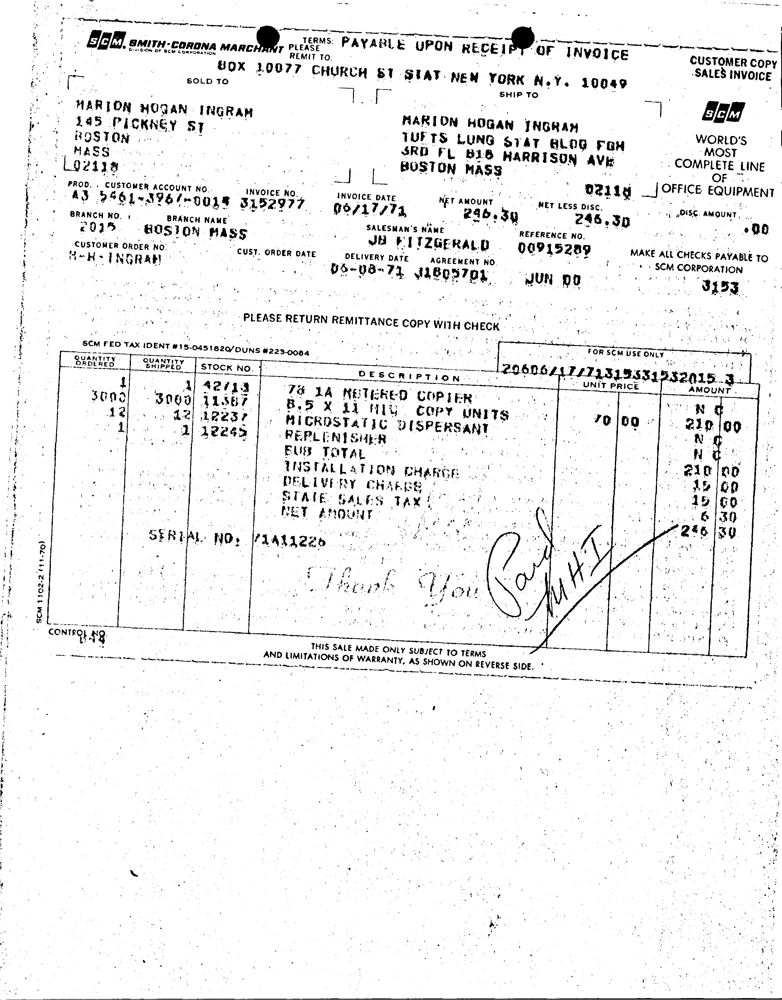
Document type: Invoice